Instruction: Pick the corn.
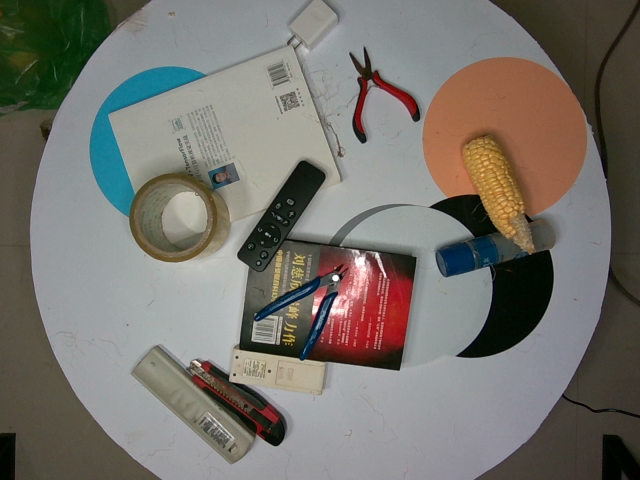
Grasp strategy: vertical